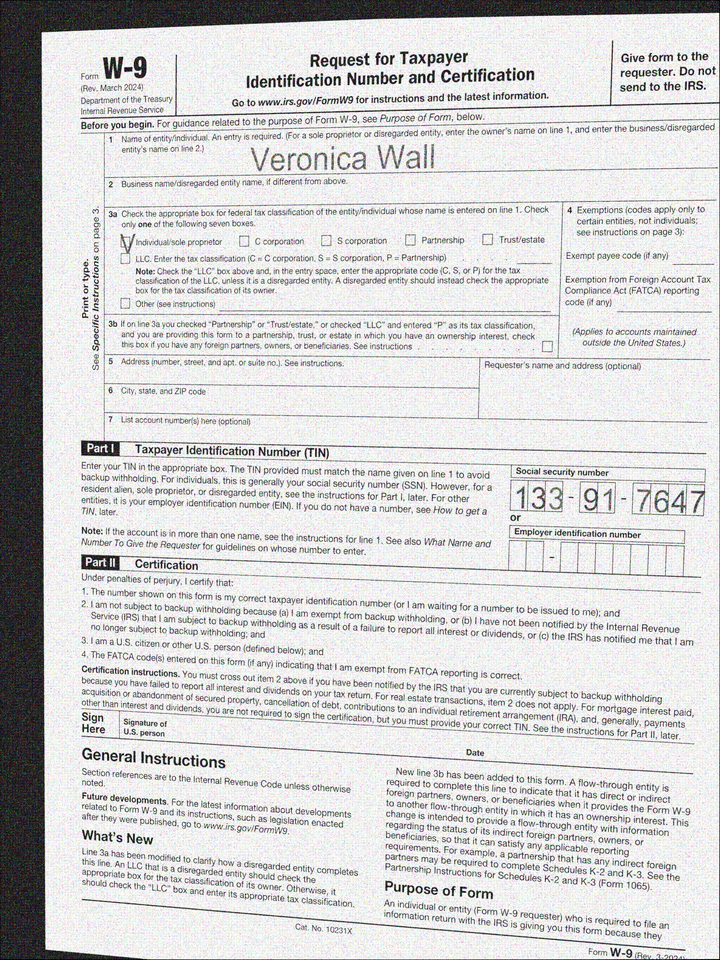
cbx: yes
ssn: 133917647
enm: Veronica Wall